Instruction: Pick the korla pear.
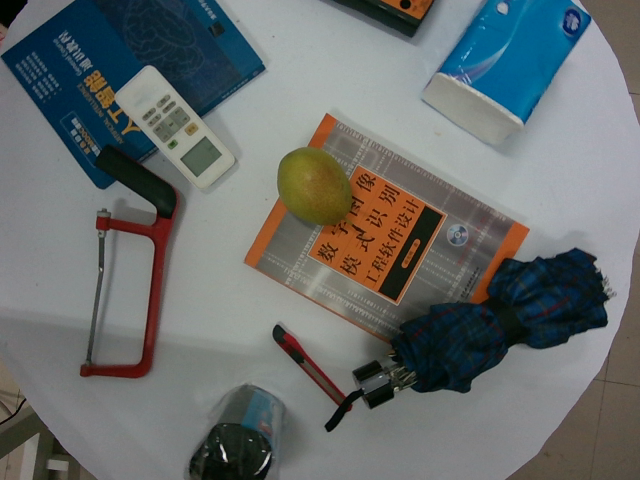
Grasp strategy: vertical